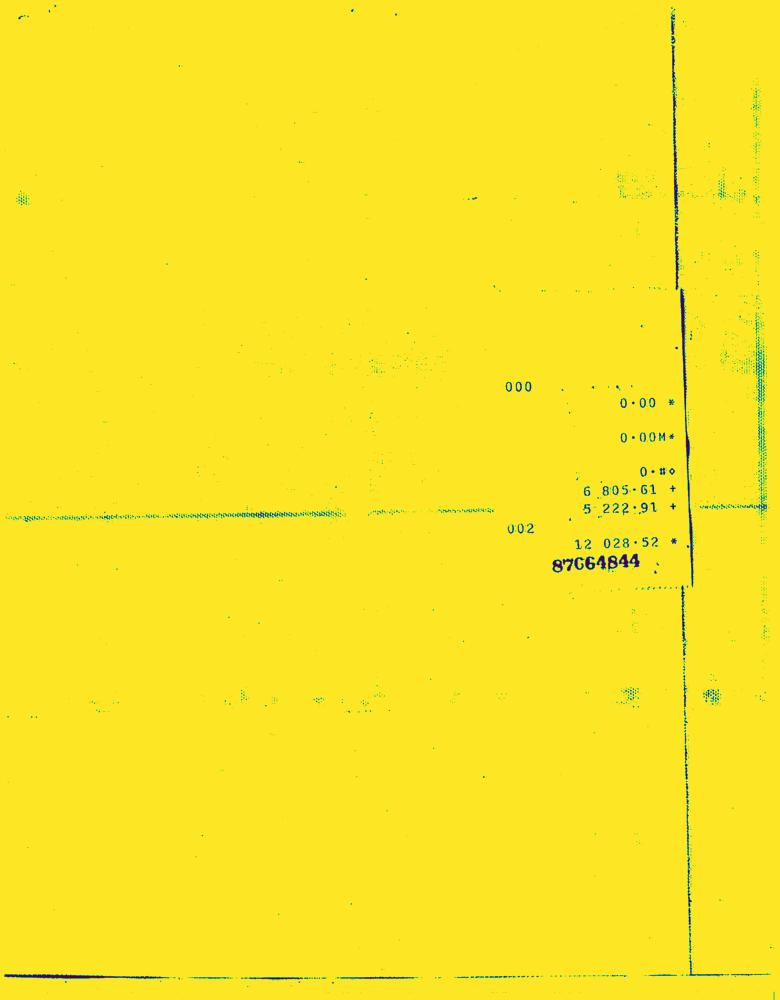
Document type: Invoice-Doc